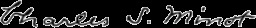
Signature of: charles sedgwick minot